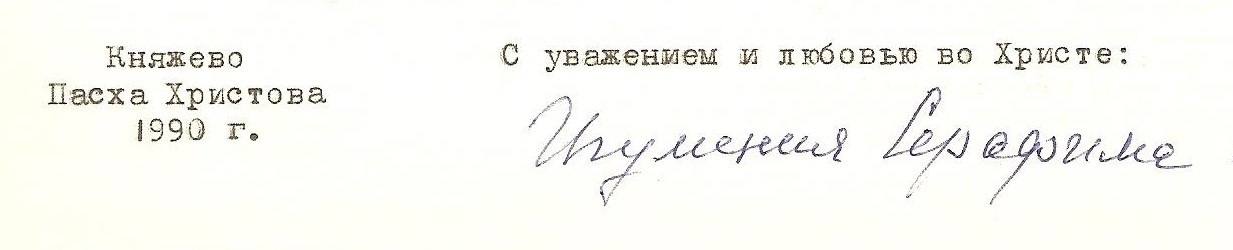
Signature of: serafima liven